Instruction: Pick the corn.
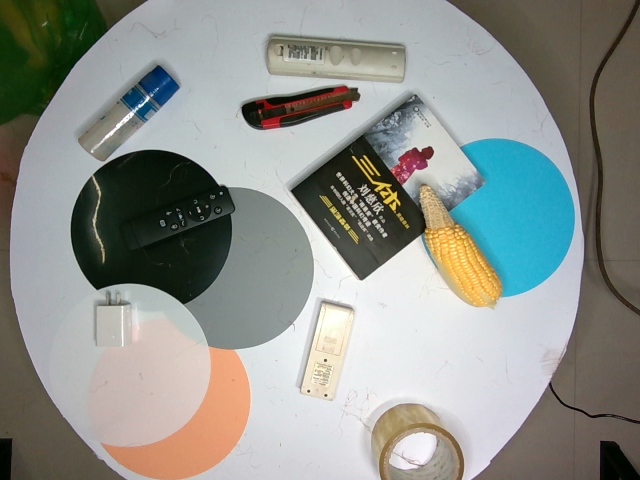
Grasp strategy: vertical